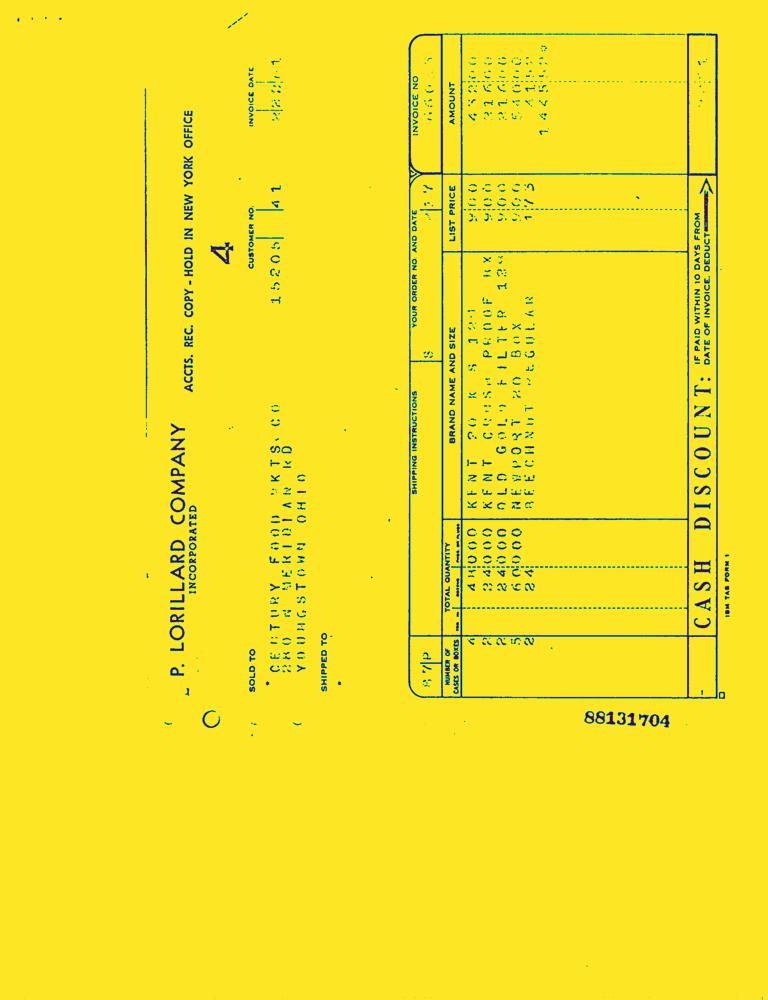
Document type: Invoice-Doc